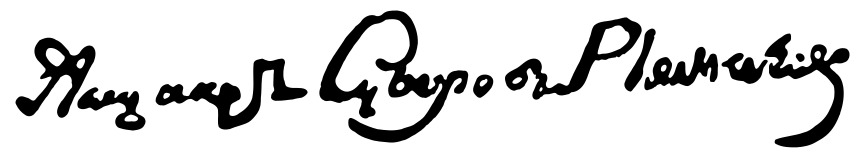
Signature of: alexander suvorov